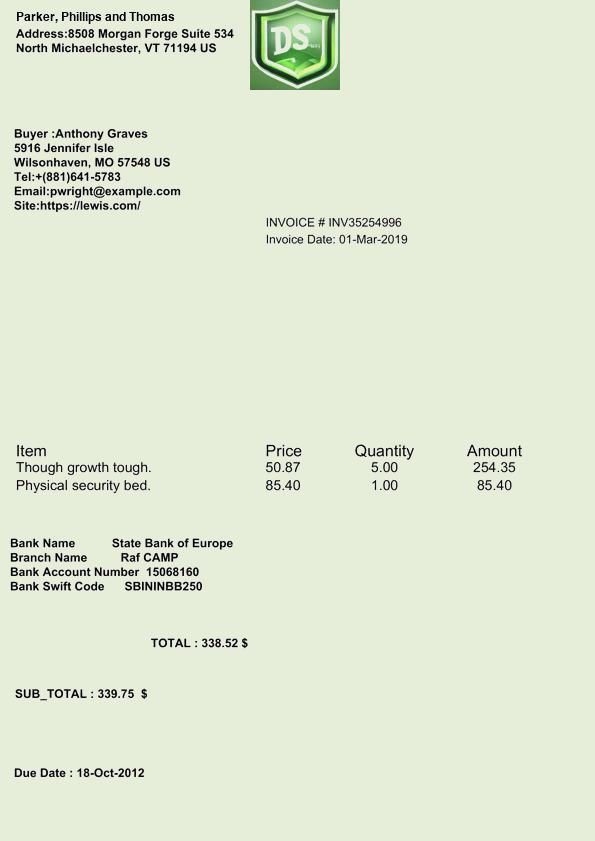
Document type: Invoice